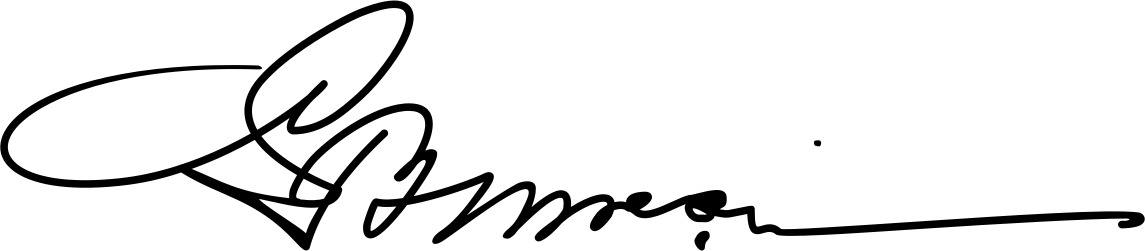
Signature of: luigj bumçi